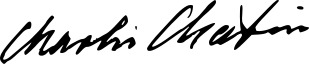
Signature of: charlie chaplin